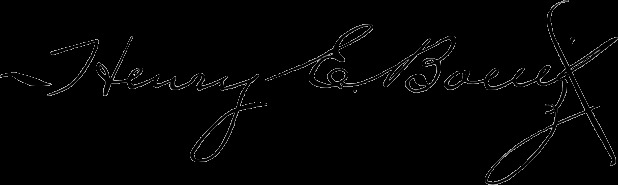
Signature of: henry e bonitz